Question: What could the diagnosis suggest?
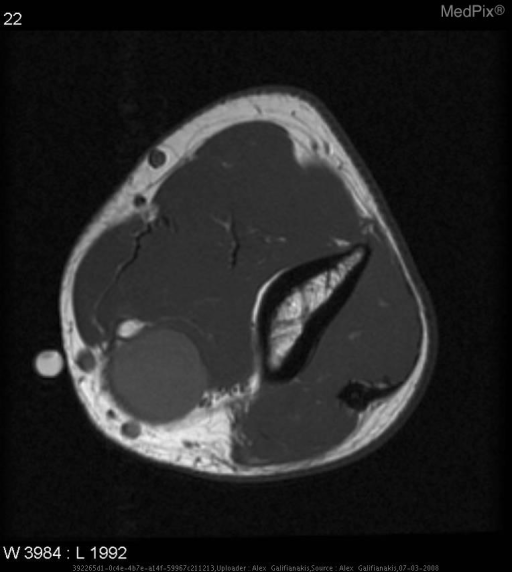
Answer: The possible diagnosis includes Neurofibroma vs Schwannoma (neurilemmoma).
Cat scratch disease may have similar plain film findings..